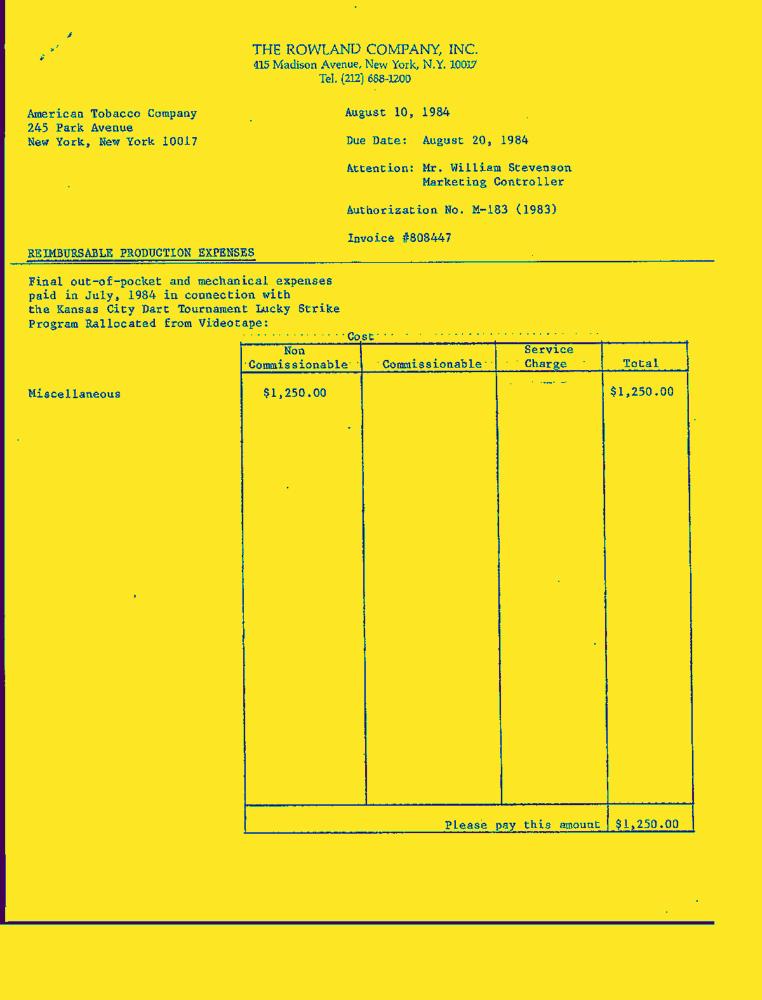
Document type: Invoice-Doc